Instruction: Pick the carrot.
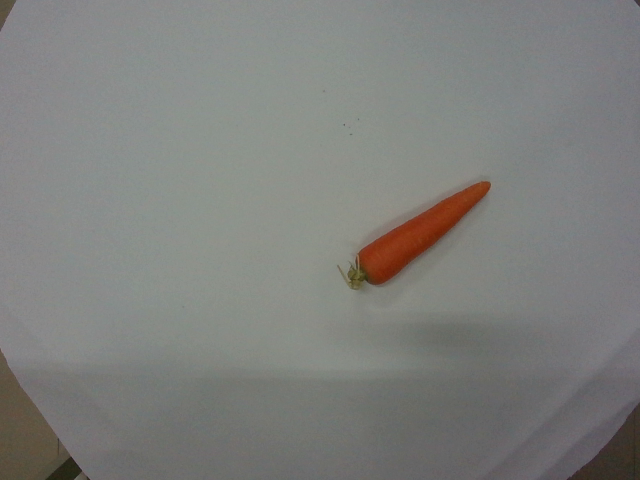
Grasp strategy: vertical